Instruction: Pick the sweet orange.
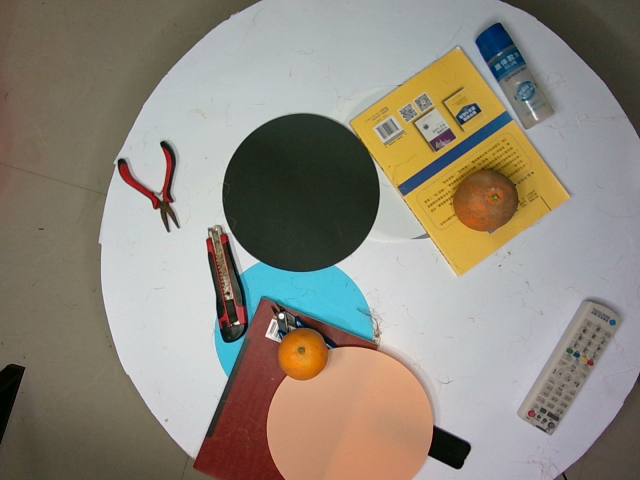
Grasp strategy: vertical